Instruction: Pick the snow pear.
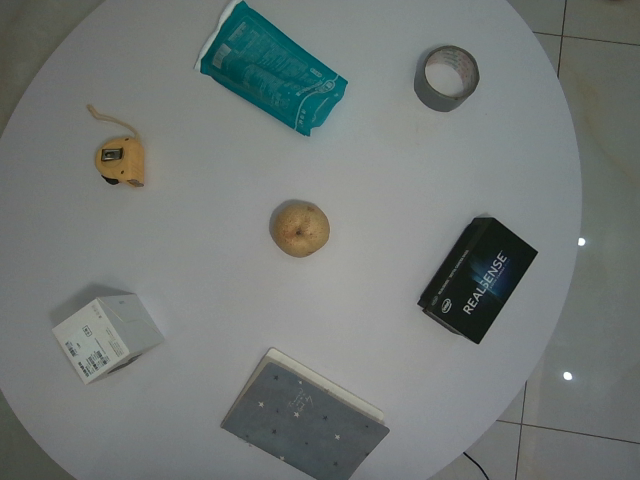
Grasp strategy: vertical